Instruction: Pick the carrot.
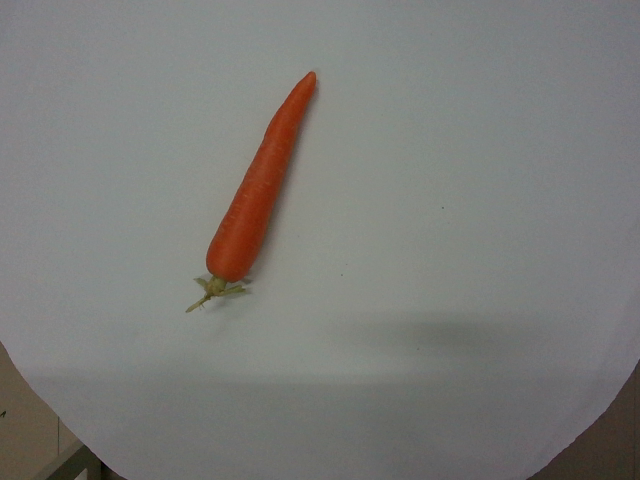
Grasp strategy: vertical